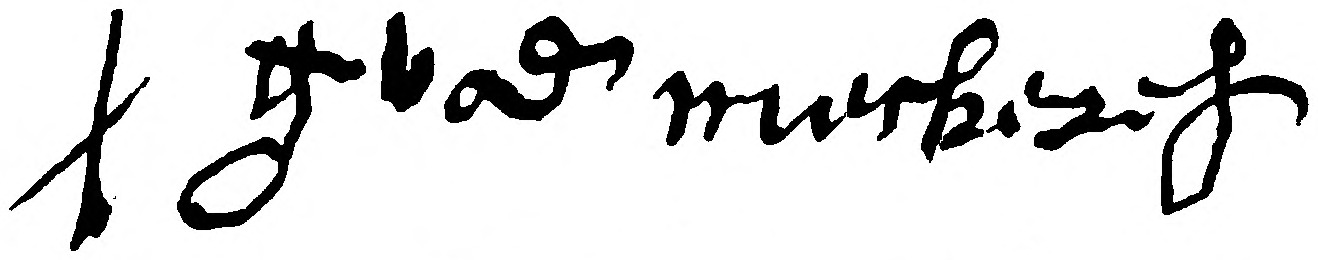
Signature of: gerard van meckeren